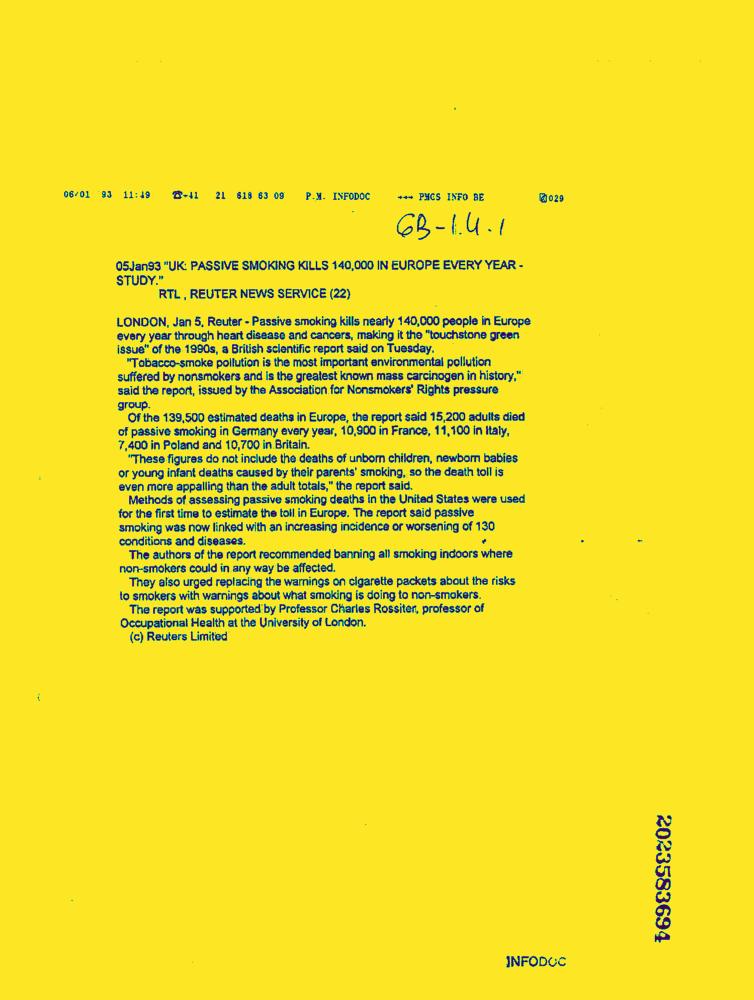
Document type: News-Article